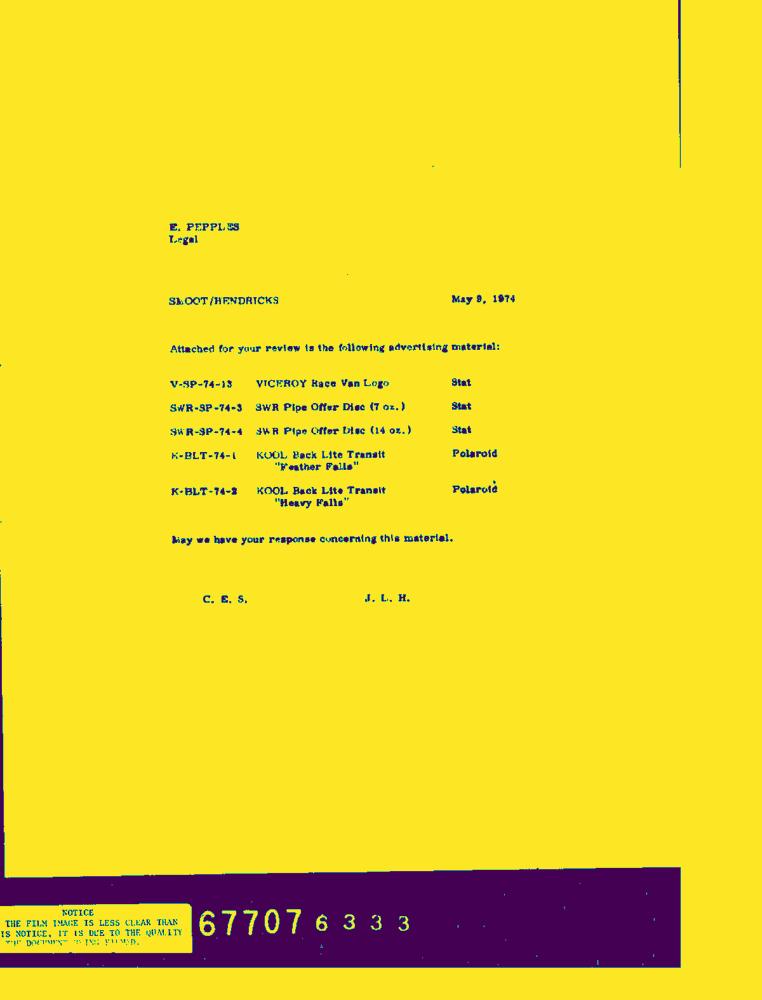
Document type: Letter-Doc